Question: What is the property identification or parcel number listed?
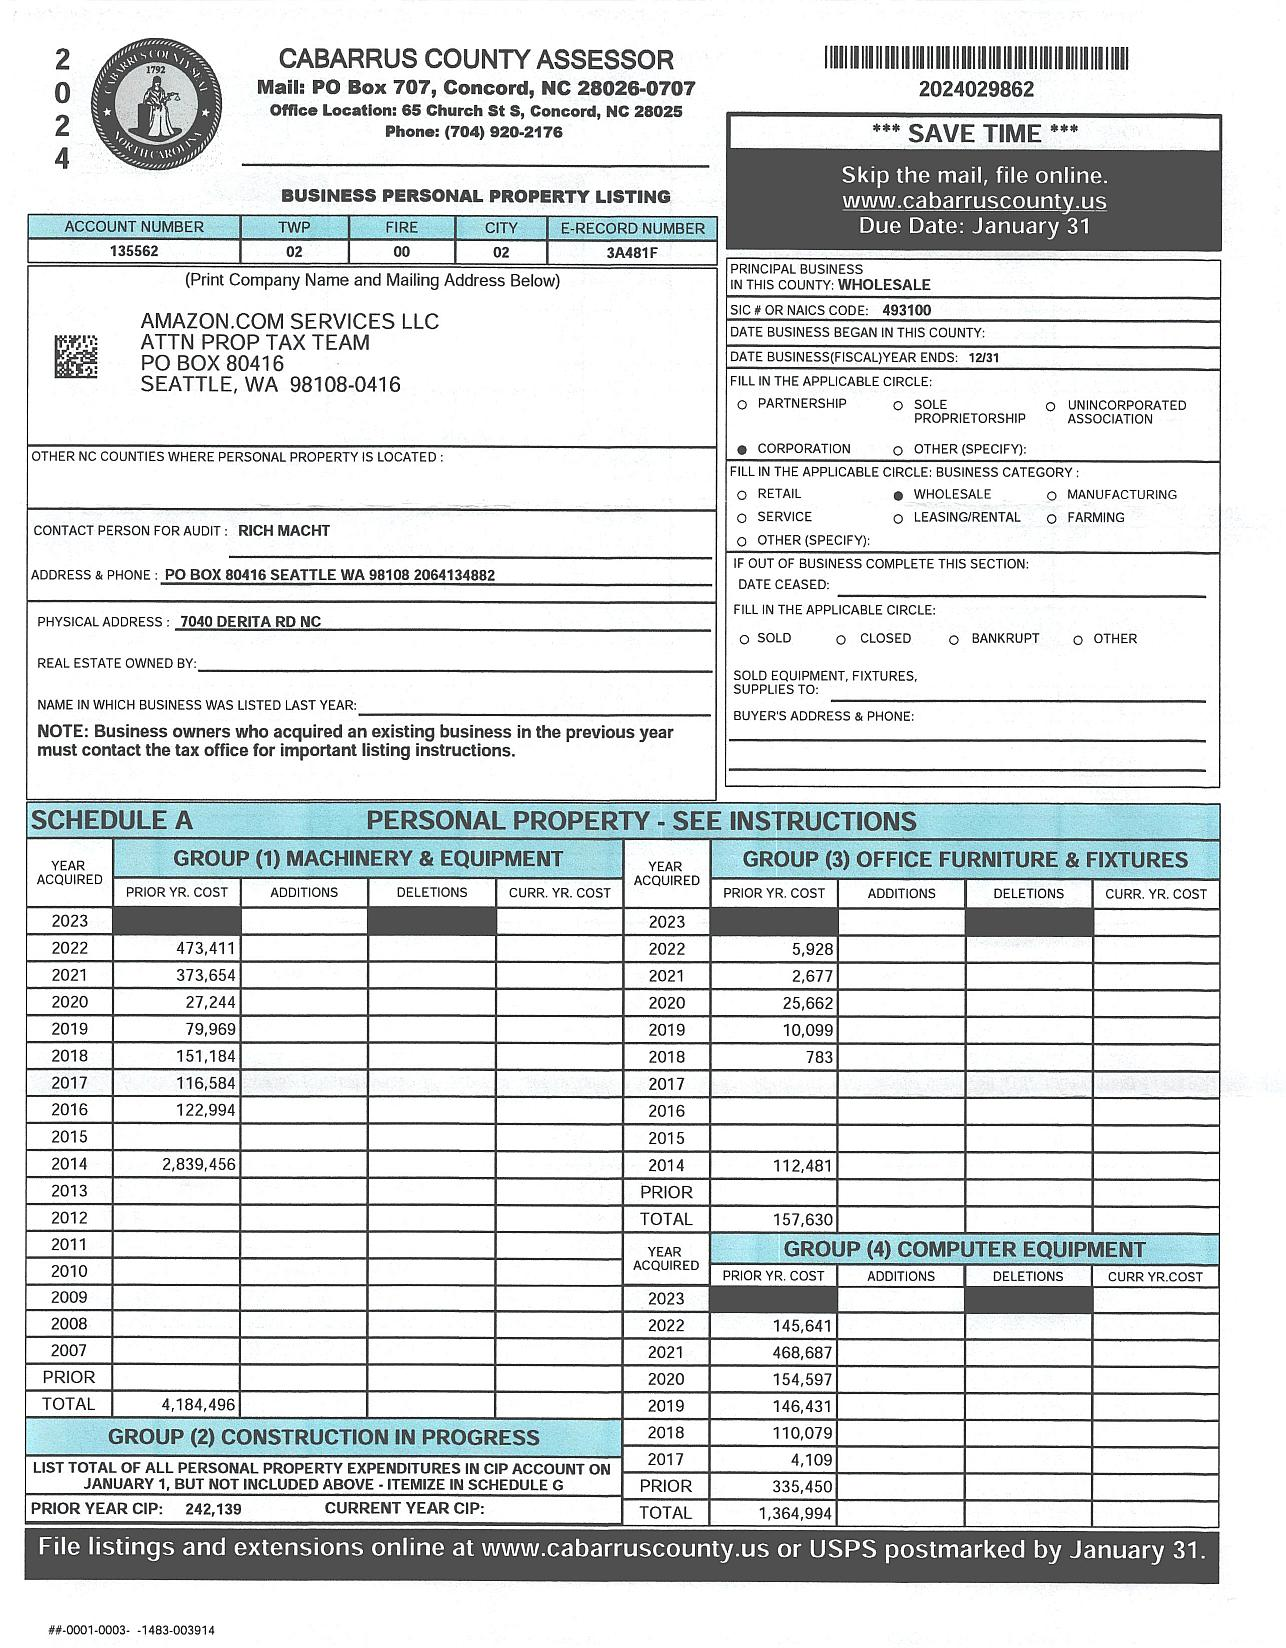
Answer: "3A481F"